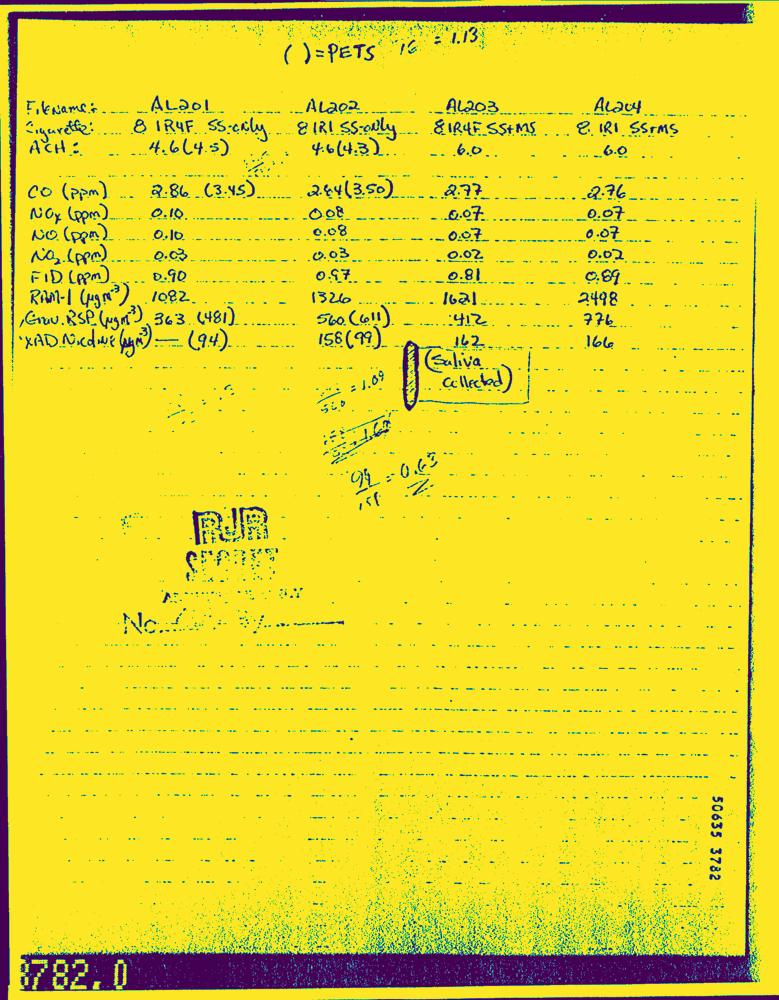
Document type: Hand-Written